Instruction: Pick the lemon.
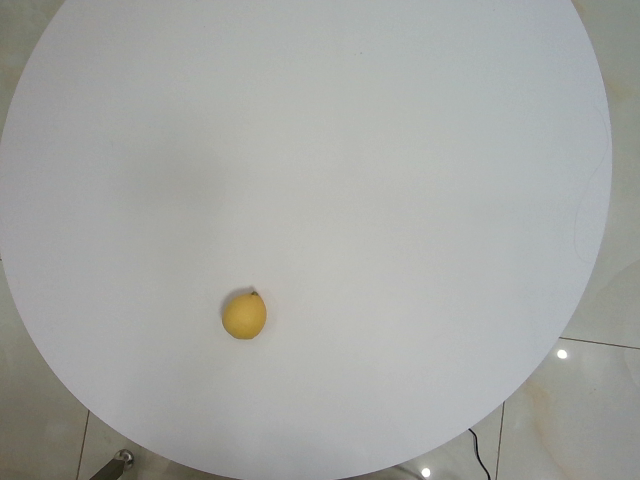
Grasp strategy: vertical